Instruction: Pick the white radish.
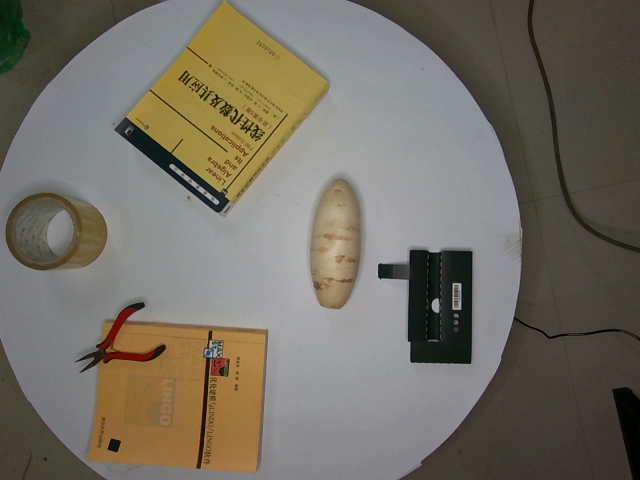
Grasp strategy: vertical